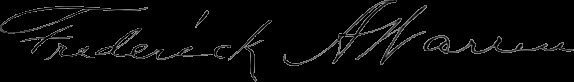
Signature of: frederick a warren